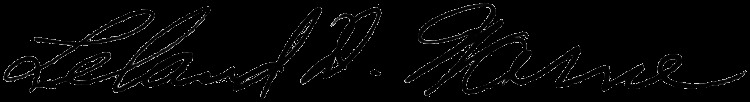
Signature of: lee warne